Question: How is the property described in the document?
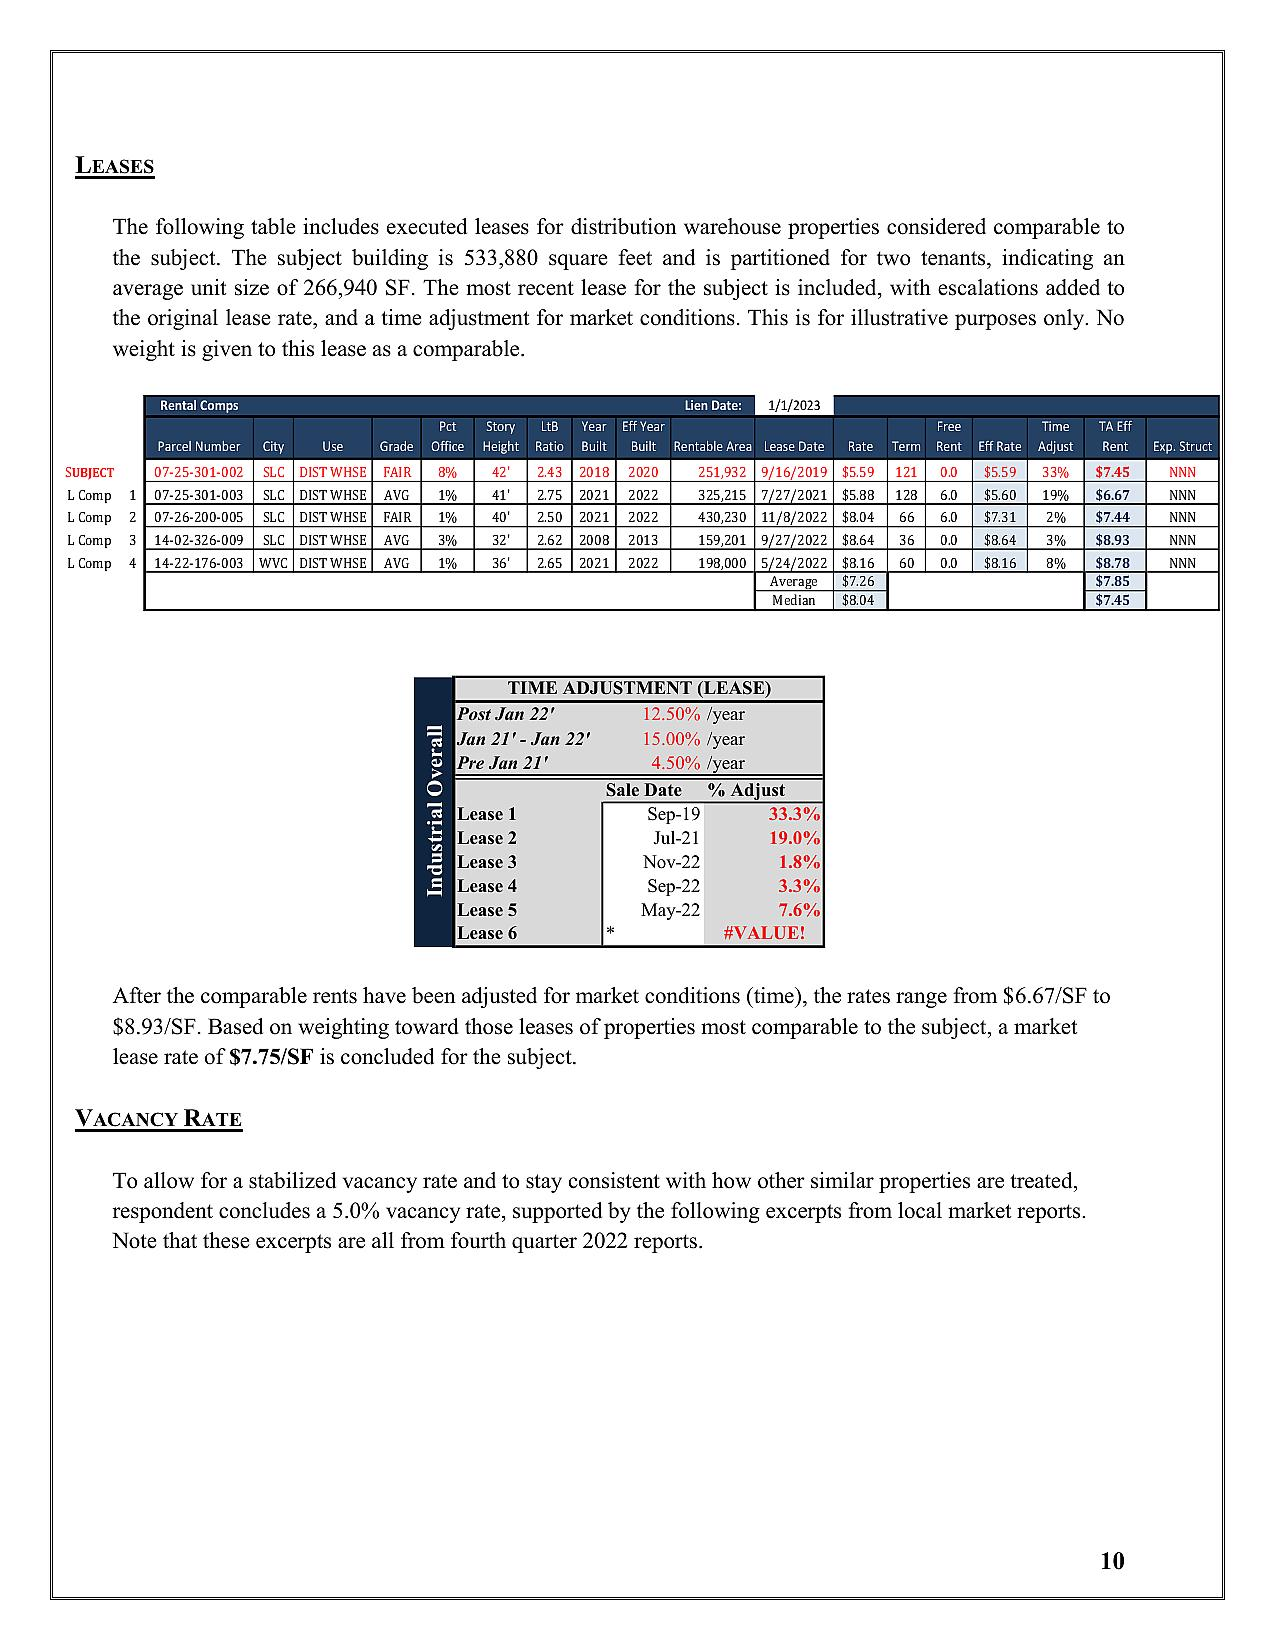
Answer: "DIST WHSE"